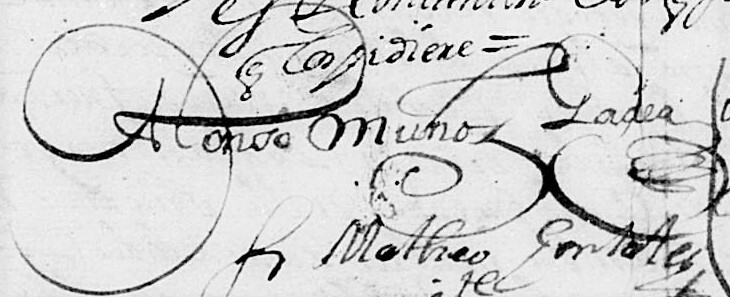
Signature of: alonso muñoz de gadea